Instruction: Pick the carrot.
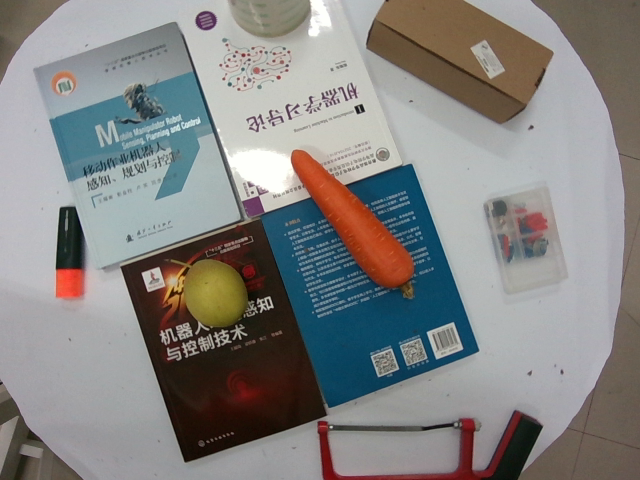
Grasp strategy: vertical